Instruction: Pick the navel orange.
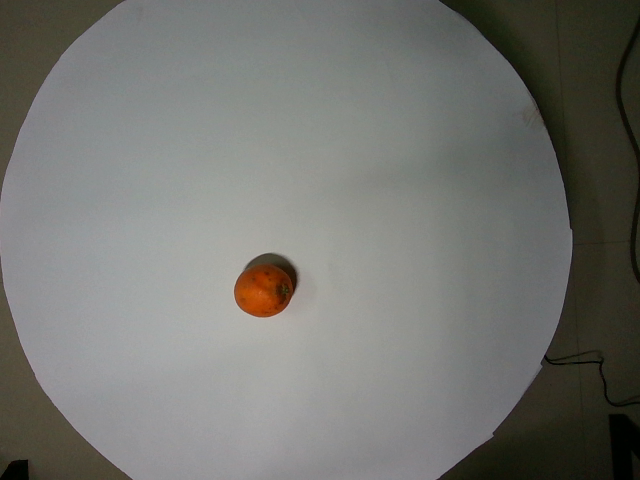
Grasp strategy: vertical